Question: In what way does the history help explain the case?
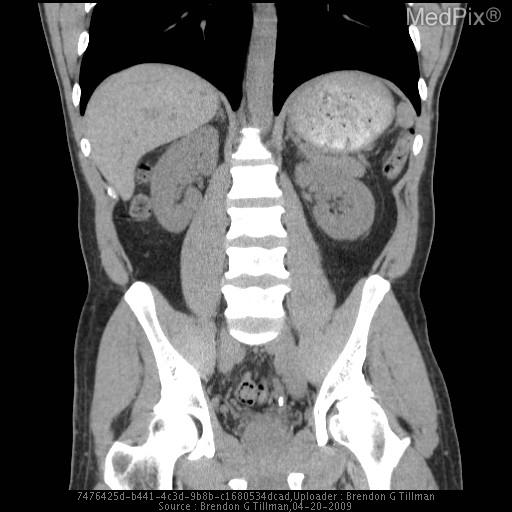
Answer: The patient's history of 51 y/o male presented to the ER with acute sharp left flank pain and blood in urine. is key in understanding the case.